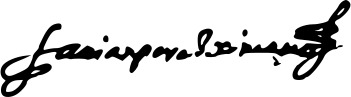
Signature of: fabián pérez ximeno